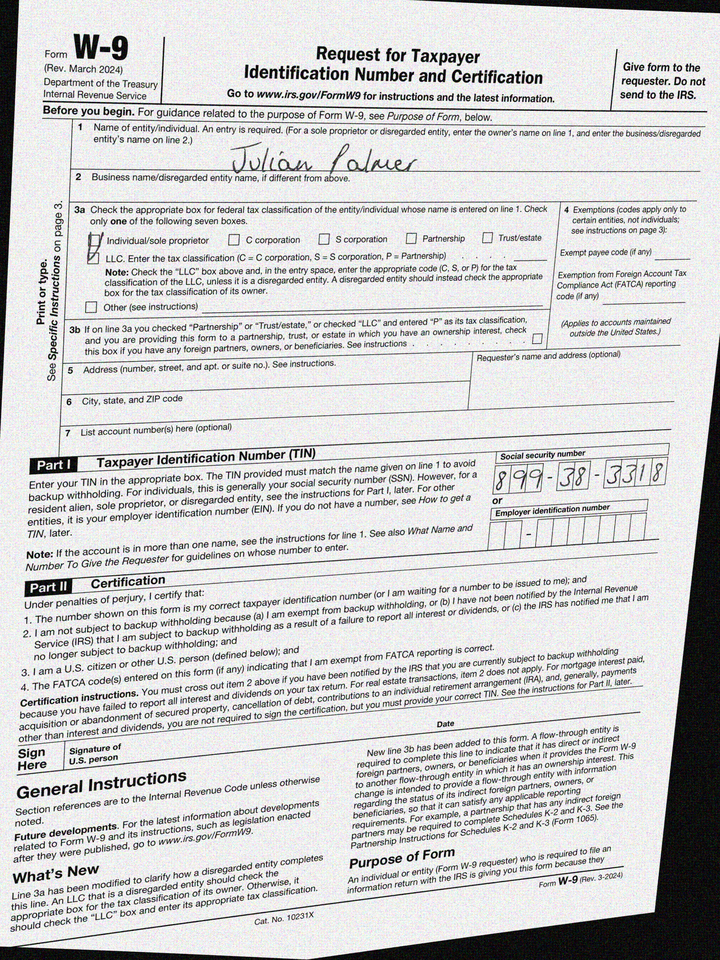
cbx: yes
ssn: 899383318
enm: Julian Palmer